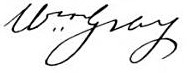
Signature of: william gray